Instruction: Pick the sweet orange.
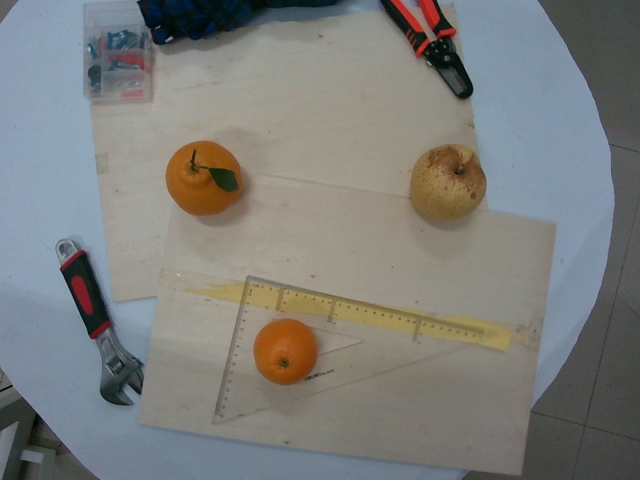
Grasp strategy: vertical